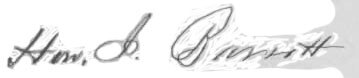
Signature of: james barrett